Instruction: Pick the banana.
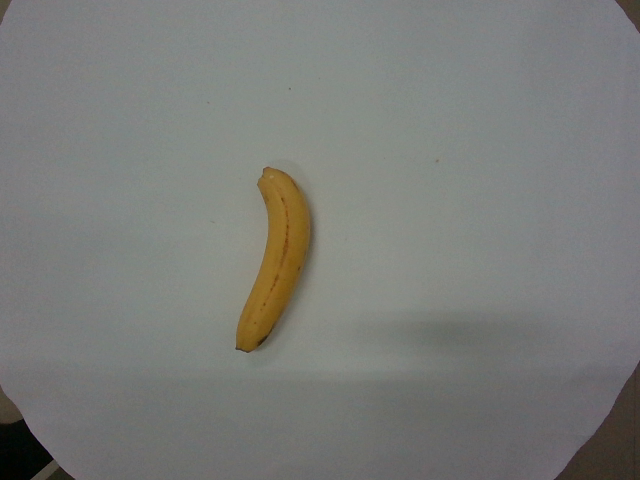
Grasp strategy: vertical